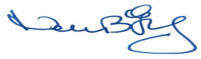
Signature of: deb goldberg